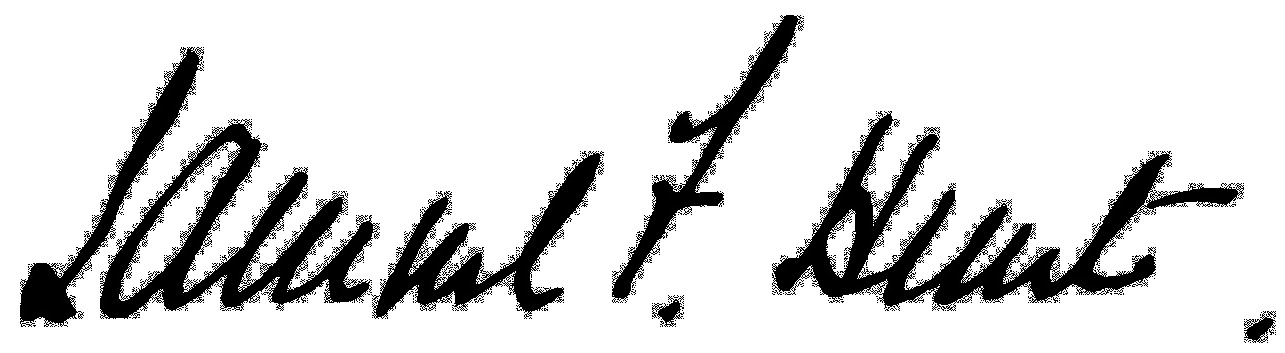
Signature of: samuel furman hunt